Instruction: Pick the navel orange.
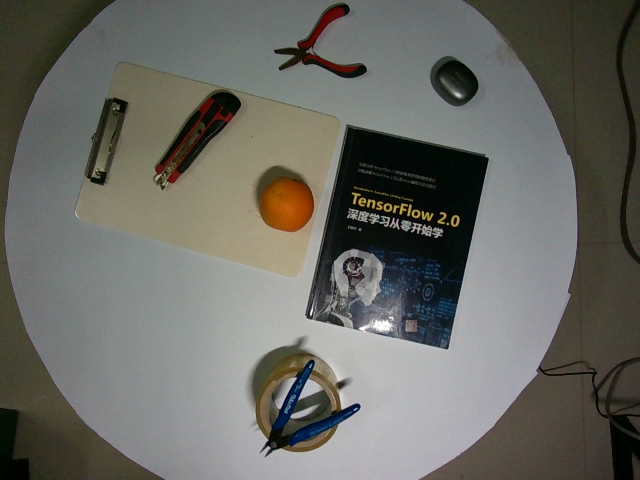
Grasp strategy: vertical